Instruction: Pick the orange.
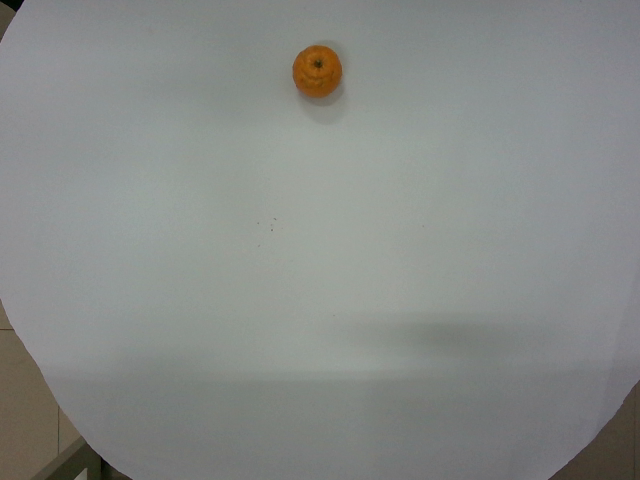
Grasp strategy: vertical